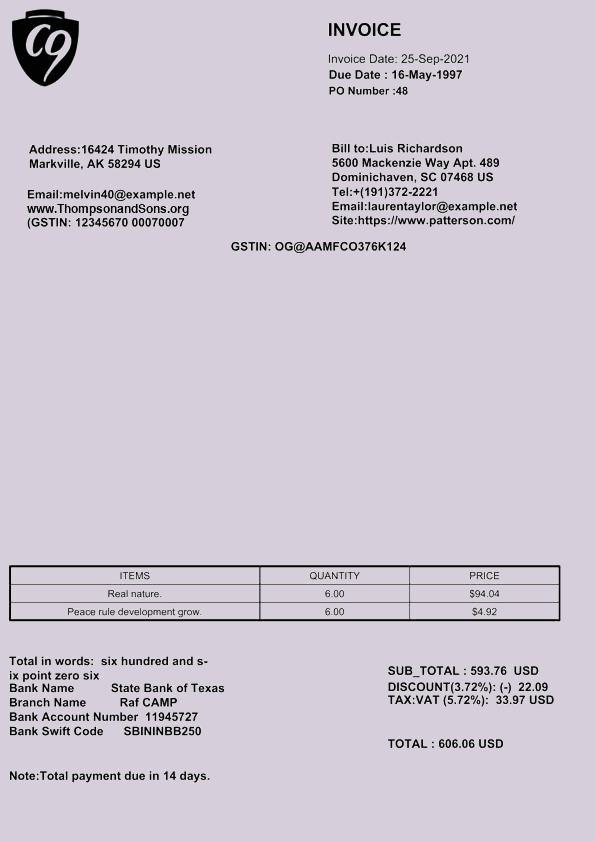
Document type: Invoice